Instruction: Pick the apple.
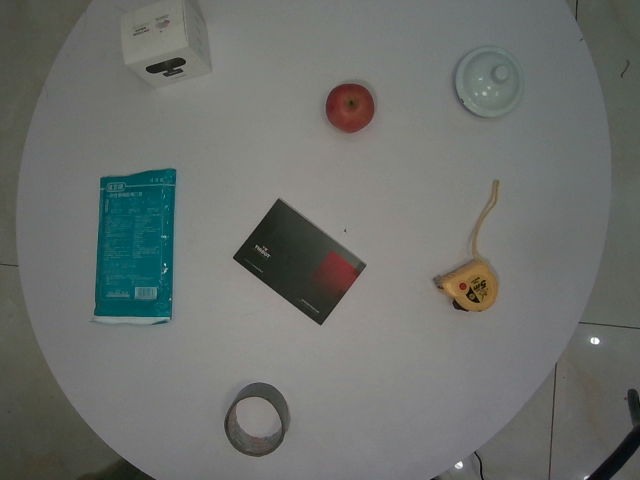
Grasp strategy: vertical